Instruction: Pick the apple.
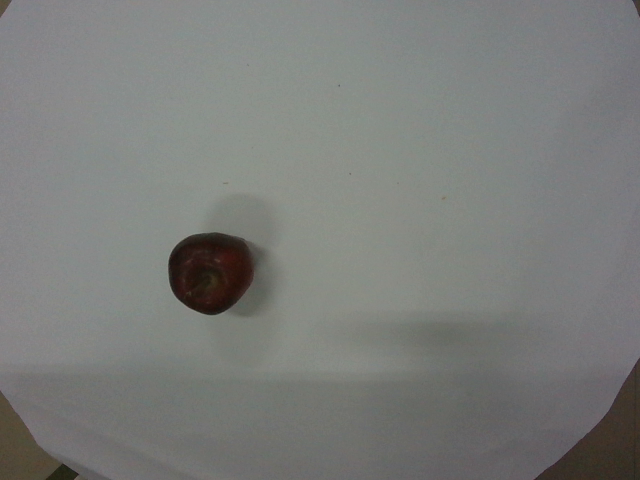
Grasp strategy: vertical